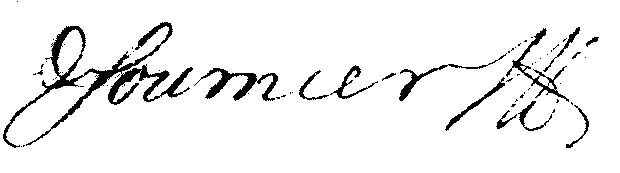
Signature of: jean françois fournier de la pommeraye